Question: What is the suspected problem?
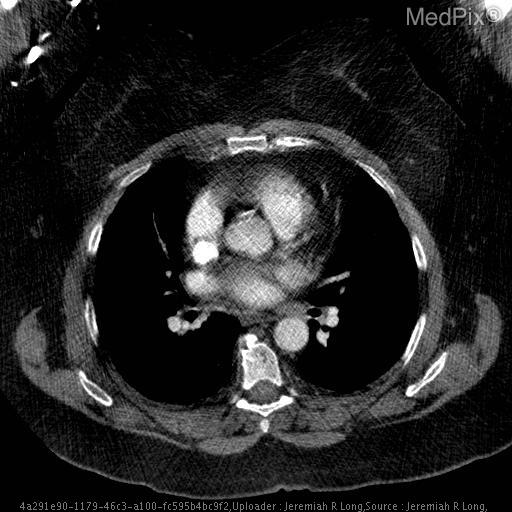
Answer: The findings suggest Axial CT images with intravenous contrast material demonstrate mild smooth thickening of the interatrial septum with diffuse fat attenuation. No pulmonary embolims was present.  Note the large amount of subcutaneous fat circumferentially compatible with a large body mass index.. Axial CT images with intravenous contrast material demonstrate mild smooth thickening of the interatrial septum with diffuse fat attenuation. No pulmonary embolims was present.  Note the large amount of subcutaneous fat circumferentially compatible with a large body mass index.. The patient might have a history of Shortness fo breath with concern for pulmonary embolism..